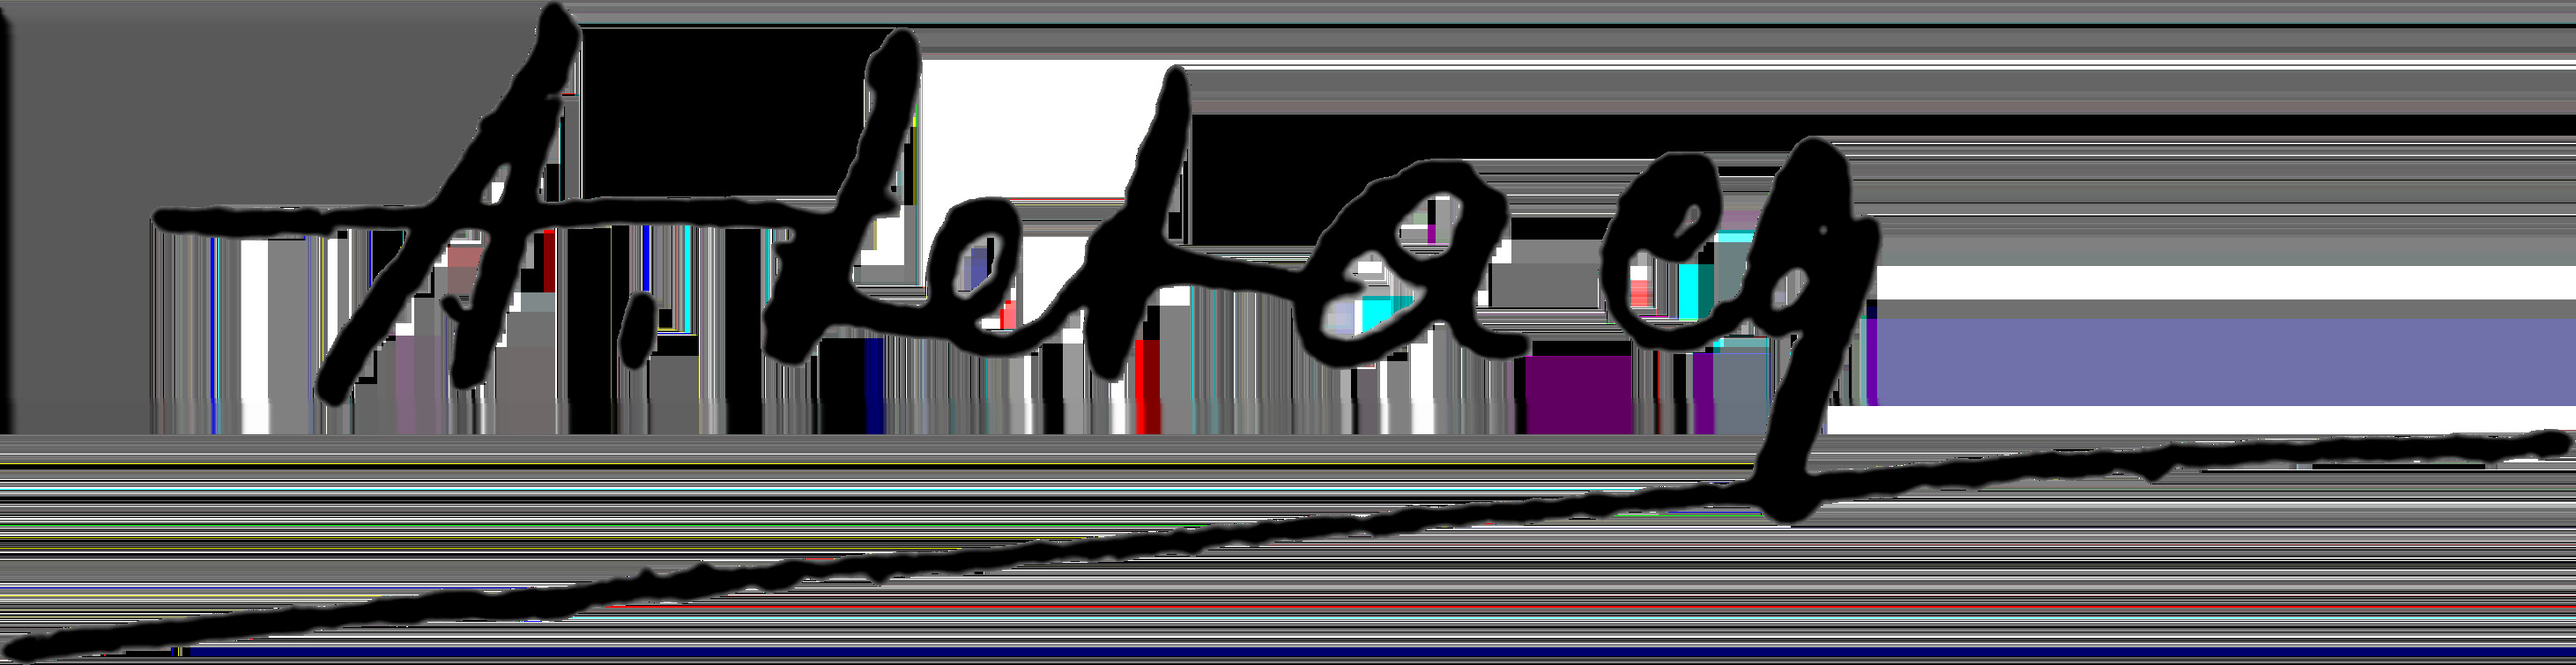
Signature of: arthur louis letacq